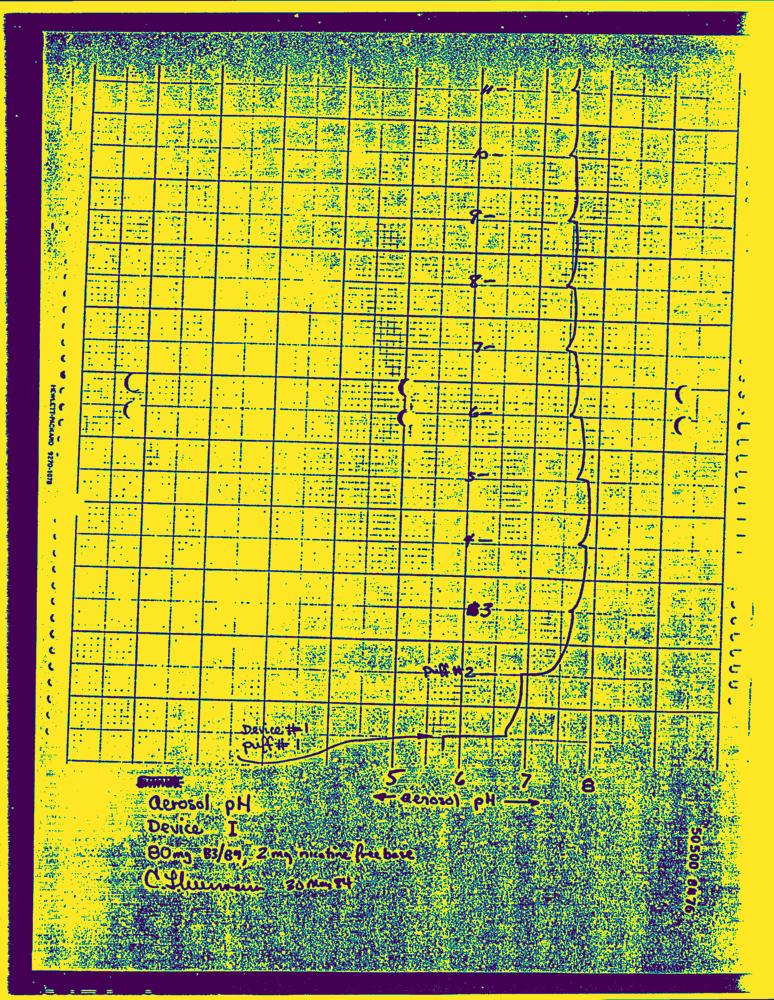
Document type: Hand-Written